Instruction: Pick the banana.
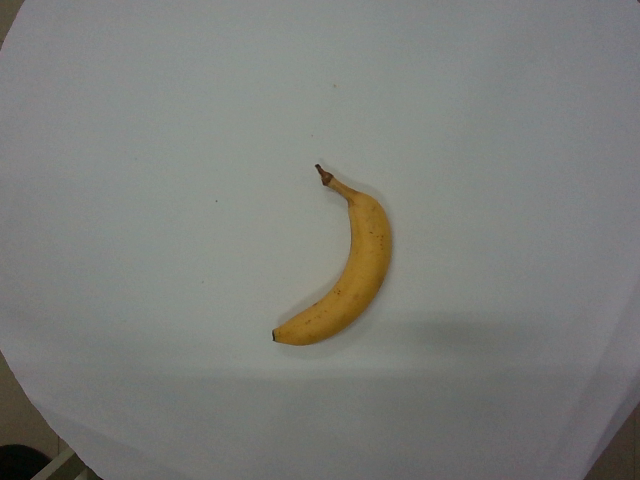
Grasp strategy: vertical